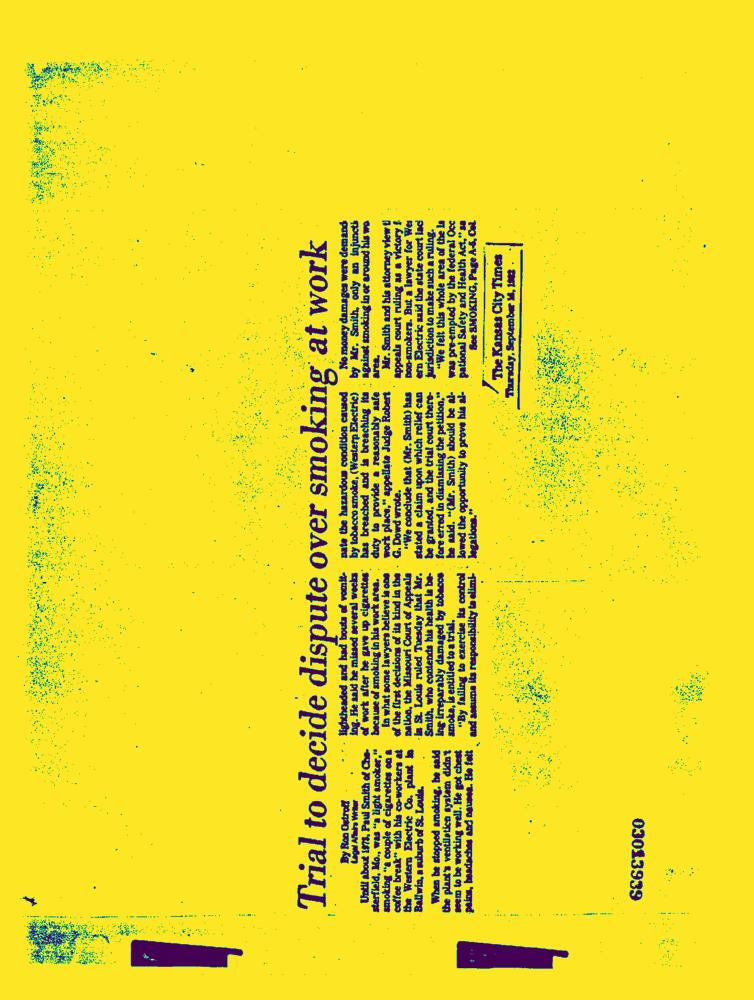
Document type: News-Article